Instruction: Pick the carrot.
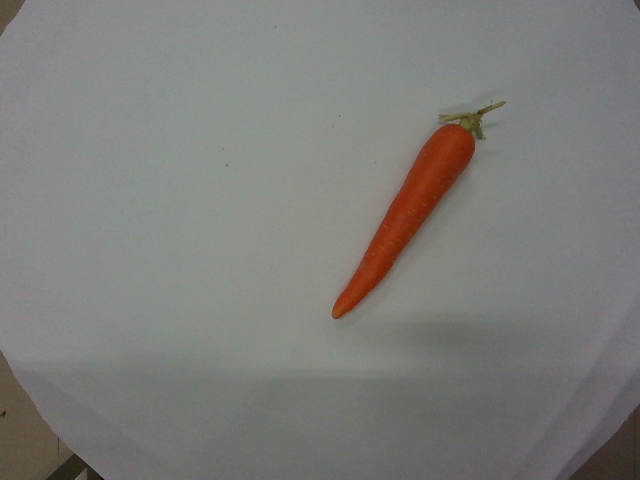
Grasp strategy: vertical